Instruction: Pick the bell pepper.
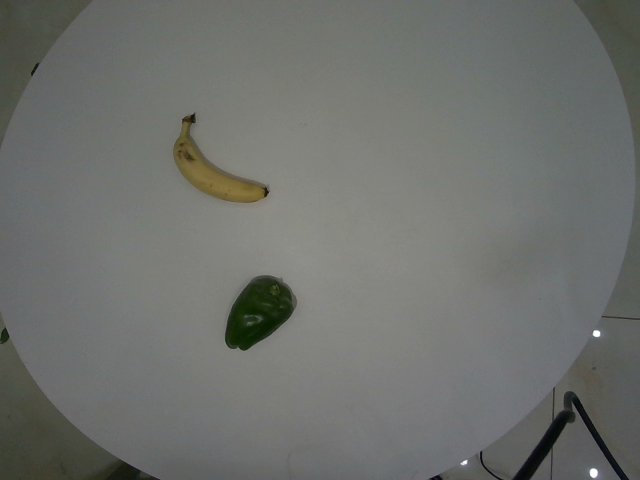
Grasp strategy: vertical